Question: What appears to be the issue?
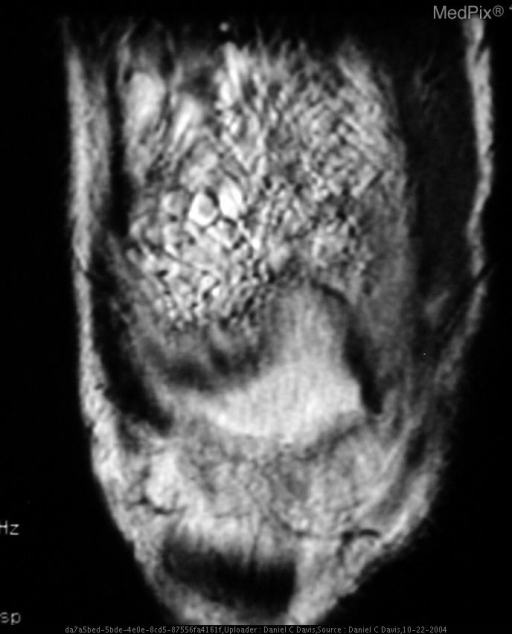
Answer: The findings suggest There are numerous villous-like projections within the joint space of the knee on MR imaging.  These are fatty in signal intensity.  There is an associated effusion.. T2 weighted coronal image of the knee demonstrates an arborizing synovial based mass.  The signal of the mass is low-intermediate and matches that of fat.. The patient might have a history of presents with atraumatic knee swelling.